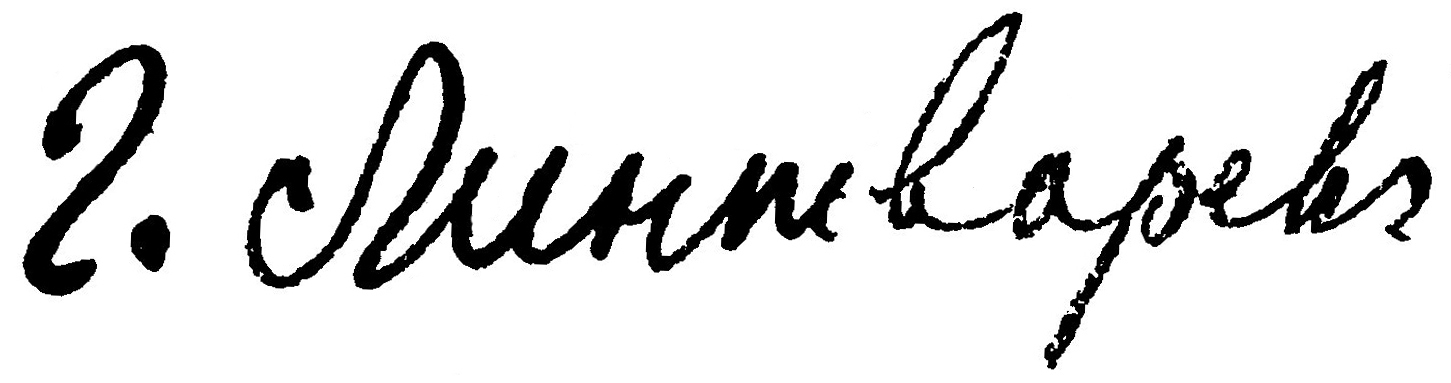
Signature of: q15071209